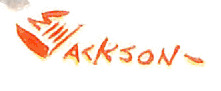
Signature of: elbert mcgran jackson